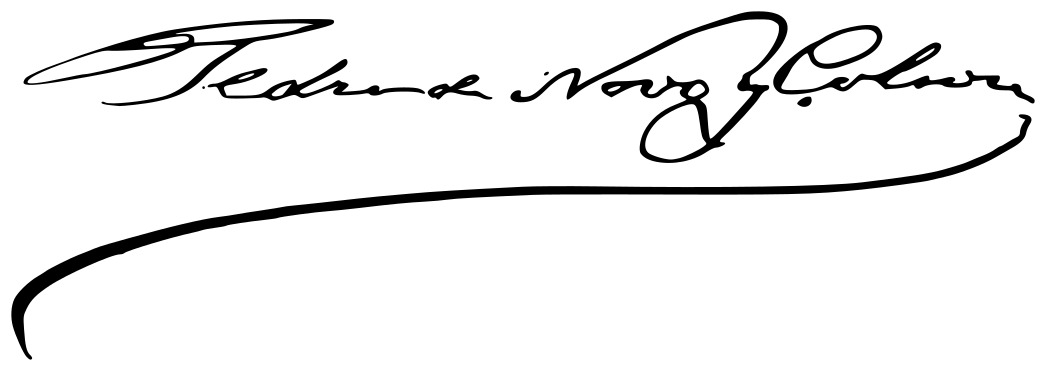
Signature of: pedro de novo y colson